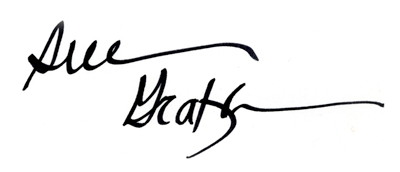
Signature of: sue grafton